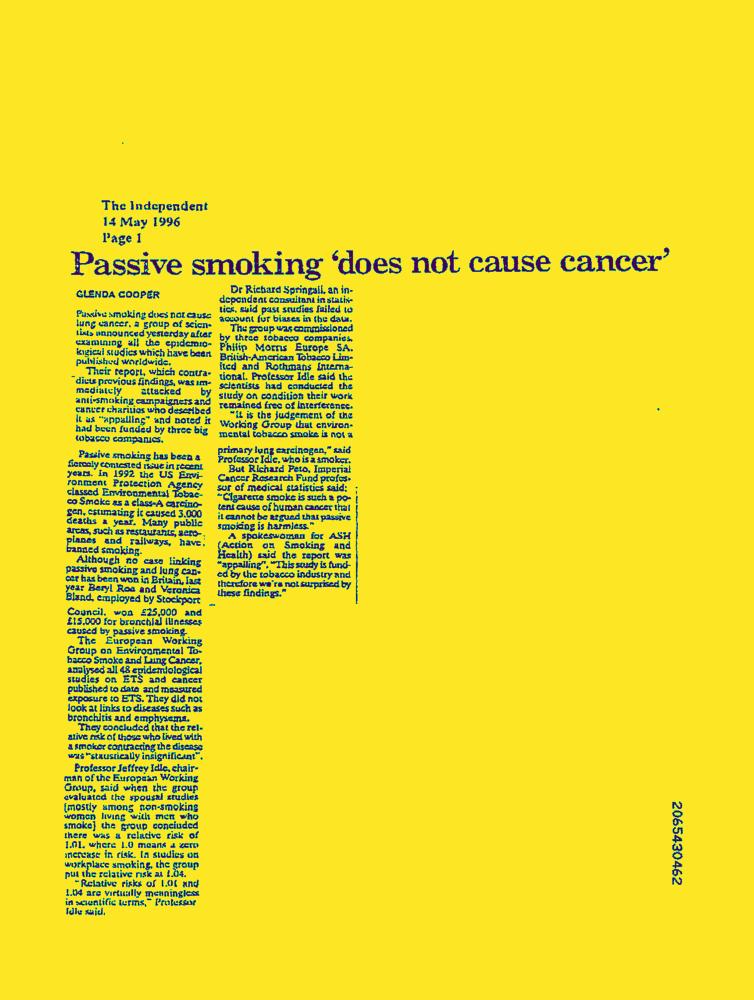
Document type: News-Article